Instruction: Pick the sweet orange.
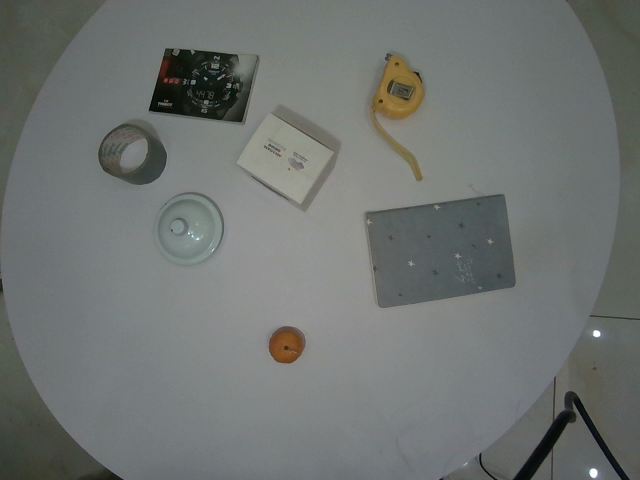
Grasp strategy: vertical